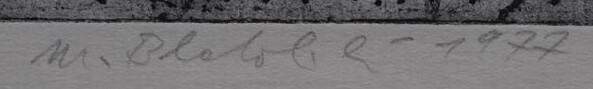
Signature of: marie blabolilová